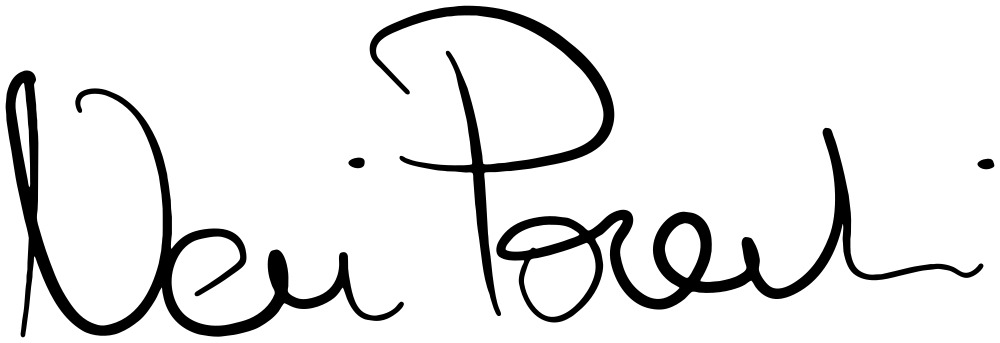
Signature of: neri parenti